Question: What jurisdiction, city, or county is the document associated with?
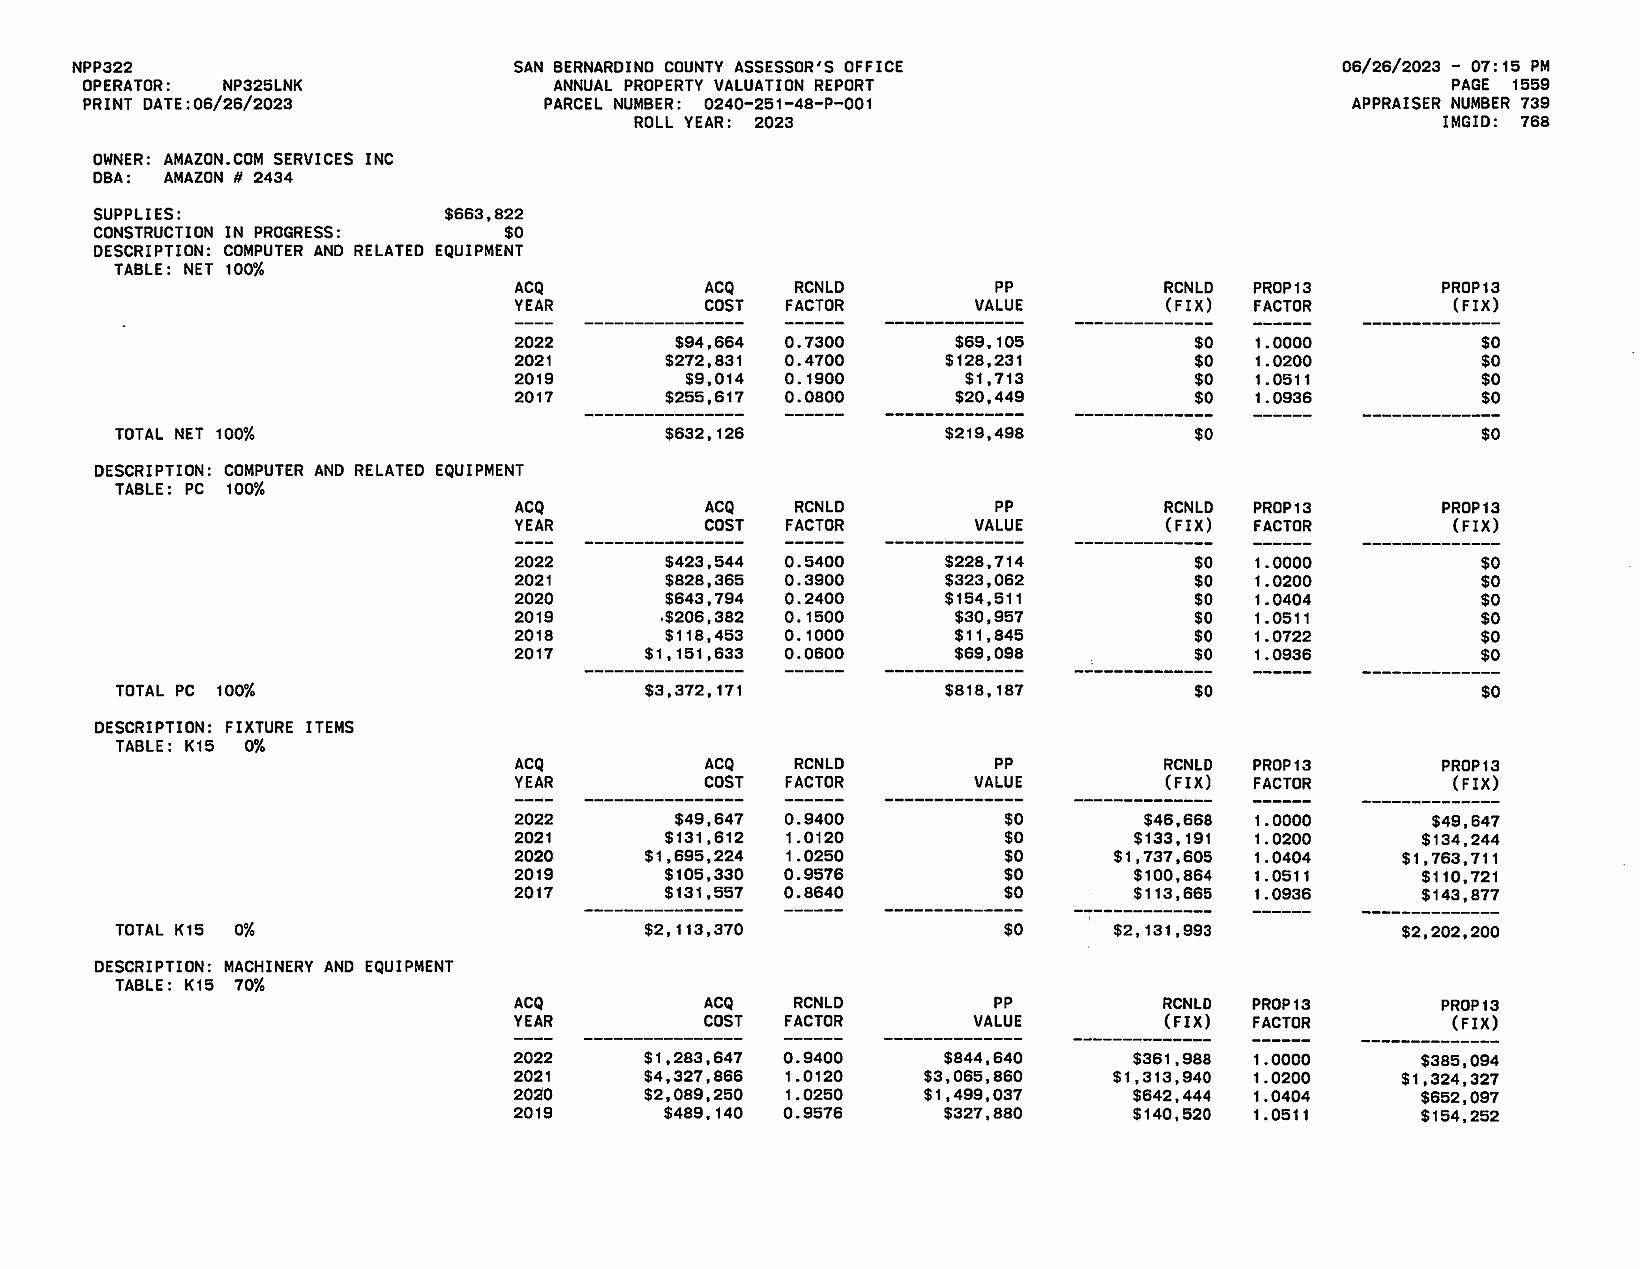
Answer: "San Bernardino County"